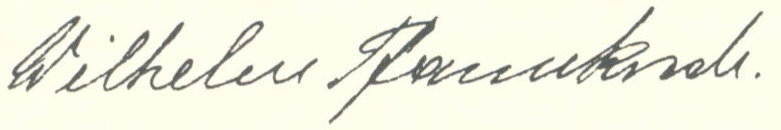
Signature of: wilhelm pfannkuch